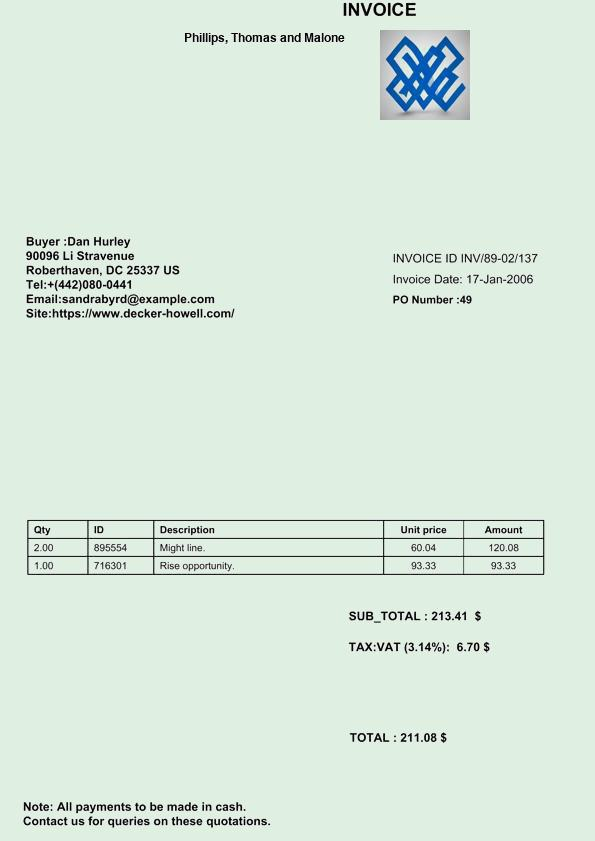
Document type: Invoice